Patient: Male, age 21
A 21-year-old man with cystic fibrosis and end-stage bronchiectasis was transplanted in 2008. No induction therapy was given. The patient was given prednisolone, cellcept, and cyclosporine. CMV prophylaxis with gancyclovir for 14 days and valcyte for 2.5 months after transplantation were prescribed. For fungal prophylaxis, itraconazole was given for three months after surgery. There were no significant complications after transplantation. He had a short contact with his aunt who had been diagnosed to have miliary tuberculosis after kidney transplantation.
Routine chest computed tomography (CT) was performed for check up one year after transplantation. The patient was completely asymptomatic. There was infiltration and nodularity in the superior segment of the lower lobe of right lung (Fig 1). Bronchoscopy revealed no purulent secretion in bronchi; all of the cultures were negative for bacteria, fungi, tuberculosis, and viruses. Trans-bronchial lung biopsy was normal. Patient was then observed closely. As the patient had had contact with a patient with tuberculosis, a purified protein derivative (PPD) test was done which was found negative. One month later, another CT was performed. The infiltration was progressed and there were also some infiltrations in the right and left upper lobes (Fig 2). Another bronchoscopy found purulent secretions in the superior segment of the right lower lobe (RLL). Bronchoalveolar lavage was positive for B. cepacia. The subtype could not be determined because of limited facilities. In antibiogram, the organism was found sensitive only to ciprofloxacin. Although co-trimoxazole is one of the best modalities for controlling Burkholderia, we did not prescribe it because of the possibility of resistance to co-trimoxazole due its continuous use for PCP prophylaxis. Therefore, a combination therapy with meropenem (1 g tid) plus ciprofloxacin (400 mg tid) for 14 days and doxycycline and inhaled tubramycin for three months were administered. Chest CT after two weeks did not show any changes (Fig 3) but in bronchoscopy, there was no more purulent secretions which reflected response to antibiotic therapy. Bronchoscopy was repeated; there was no bacterial or fungal growth in bronchoalveolar lavage culture. TBLB, at that time, showed patchy interstitial infiltration and grade A2 acute rejection, but because the patient was still completely asymptomatic and since oxygenation and pulmonary function were perfect, no treatment was given.
As patient was suffering from CF, paranasal sinuses were also evaluated. CT showed complete opacification of all paranasal sinuses similar to that in pre-transplantation except that the patient did not have any posterior nasal discharge nor any other symptoms; then, only antibiotic therapy for the lung problem looked enough.
One month after start of treatment for Burkholderia, CT showed progression of the infiltration. CT-guided biopsy was performed by west cot 20G needles. Sample smear and cultures were negative for Burkholderia and also for other bacteria and fungi. Pathologically, it was inadequate. Then open lung biopsy was considered. A wedge biopsy was taken from the superior segment of RLL. It showed some necrosis associated with histiocytic infiltration and presence of some poorly preserved yeast-like structures suspicious for cryptococcal infection. There was no important pathology in pleural biopsy. Latex agglutinin test revealed cryptococcal antigen in both cerebrospinal fluid (CSF) and serum. Liposomal amphotericin and fluconasol were administered and after two weeks, only fluconasol was continued for one year. While the patient is still completely asymptomatic and his lung function is normal, the treatment for Burkhorderia and Cryptococcus is continuing with inhaled tubramycin and fluconasol, respectively. CT, three months after the initiation of cryptococal treatment shows almost 30% improvement (Fig 4); six months after the initiation of cryptococal treatment, it shows about 40% improvement.
Keywords: burkholderia infection, cryptococcosis, cystic fibrosis, double lung transplantation
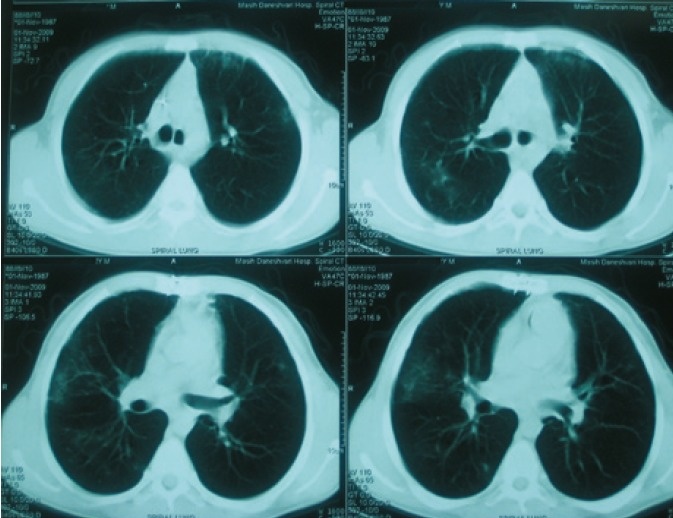
Image caption: Lung spiral CT on December 13, 2009, showing progression of the infiltration after starting treatment for burkholderia.